Question: What might the diagnosis be?
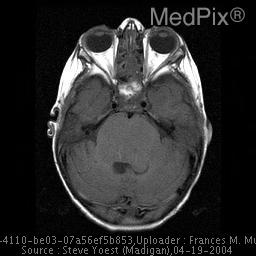
Answer: The possible diagnosis includes Pontine Astrocytoma:
Diffuse type, WHO Grade 2,3, or 4
Pilocytic type, WHO Grade 1.